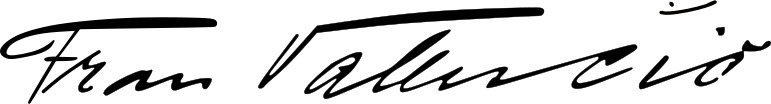
Signature of: fran valenčič